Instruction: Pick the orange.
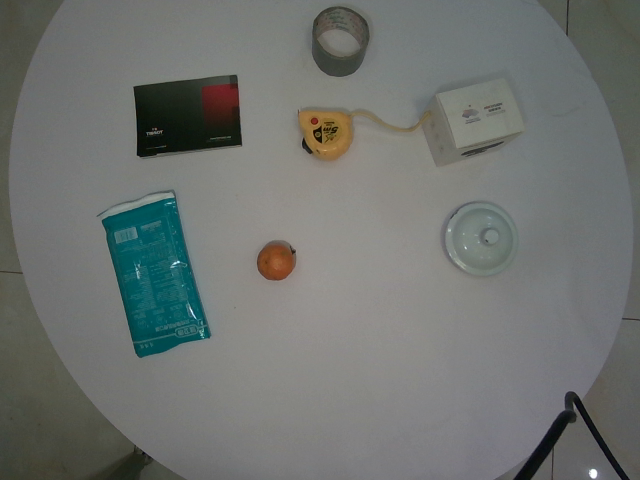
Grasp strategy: vertical